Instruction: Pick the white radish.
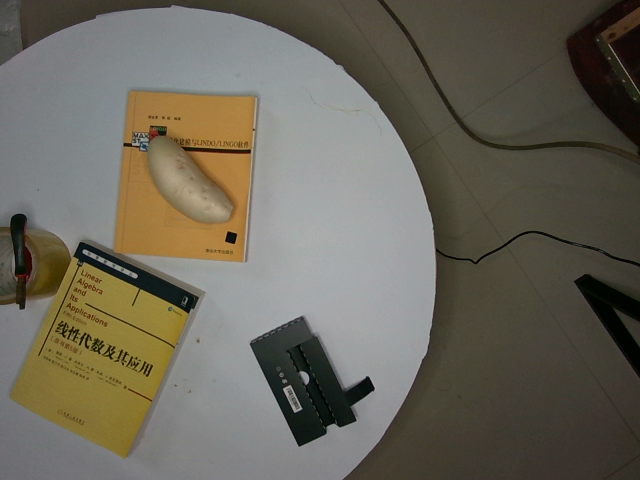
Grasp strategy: vertical